Question: What was observed in the imaging?
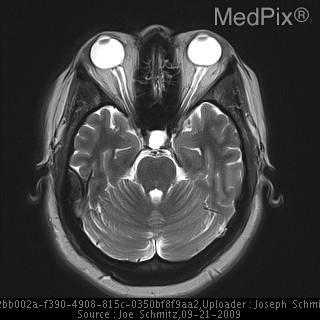
Answer: The imaging shows •  Increased fluid within the optic nerve sheaths
•  Partially empty sella
•  Slight flattening of the posterior aspect of the left globe at the optic nerve insertion -Markedly increased fluid in the optic nerve sheaths and a partially empty sella.
-slight flattening of the posterior aspect of the left globe at the optic nerve insertion.